Question: What is the suspected problem?
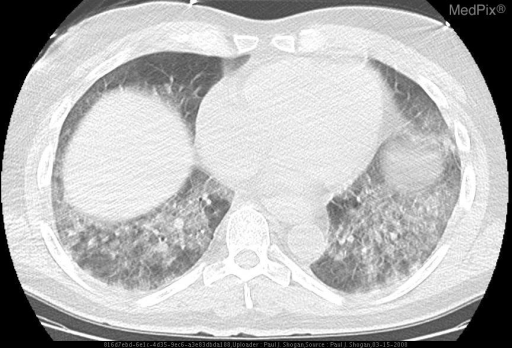
Answer: The findings suggest Admission radiography:  PA chest radiograph reveals a right subclavian central venous catheter with hypoinflated lung volumes and increased bibasilar ground glass opacities.

Contrast enhanced CT on admission:  Diffuse multilobar ground-glass opacities with sharp transitions between normal and abnormal lung, with interstitial thickening in a predominately lower-lobe distribution.

Hospital Day 2:  AP chest radiograph demonstrates a stable right subclavian venous catheter, with bibasilar reticulonodular ground glass opacities.

Hospital Day 6: AP chest radiograph from hospital day 6, reveals that the patient has been intubated, and has developed a spontaneous pneumomediastinum with extensive subcutaneous emphysema surrounding the neck.  There is no pneumothorax.  There are continued bibasilar reticulonodular ground glass opacities.

AP chest radiograph from hospital day 6, obtained later in the day secondary to new respiratory distress, reveals that the patient has developed a significant left sided pneumothorax, with persistent pneumomediastinum, bibasilar ground-glass reticulonodular opacities, and subcutaneous emphysema surrounding the base of the neck.  The patient’s support devices are stable when compared to the prior studies.

On hospital day 10 the patient experienced worsening respiratory distress, and an unenhanced CT of the chest was performed.

An axial image at the level of the aortic arch demonstrates continued pneumomediastinum, and a left-sided pneumothorax.  There is a small right-sided pleural effusion, with persistent ground-glass opacities.

An axial image at the level of the hila demonstrates continued pneumomediastinum, and a left-sided pneumothorax.  There are persistent ground-glass opacities with focal areas of consolidation.

An axial image at the level of the right hemidiaphragm demonstrates continued pneumomediastinum, and a left-sided pneumothorax.  There are persistent ground-glass opacities with focal areas of consolidation, and a small right-sided pleural effusion.. Unenhanced CT of the chest on admission demonstrates diffuse multilobar ground-glass opacities with sharp transitions between normal and abnormal lung, with interstitial thickening in a predominately lower-lobe distribution.. The patient might have a history of 60 year old male with tachypnea and tachycardia with high clinical concern for pulmonary embolus..